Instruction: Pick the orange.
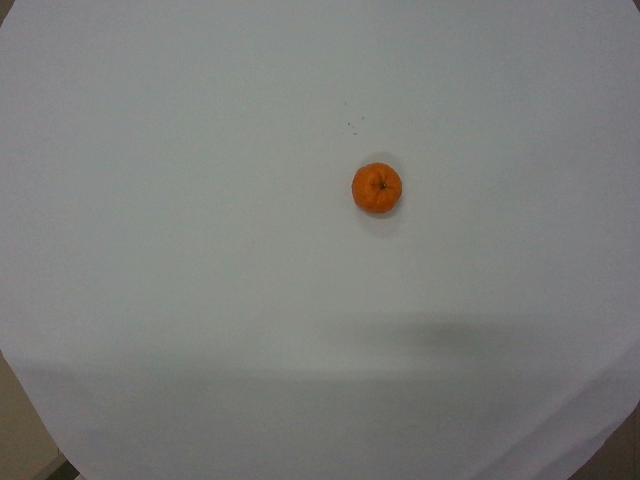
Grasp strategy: vertical